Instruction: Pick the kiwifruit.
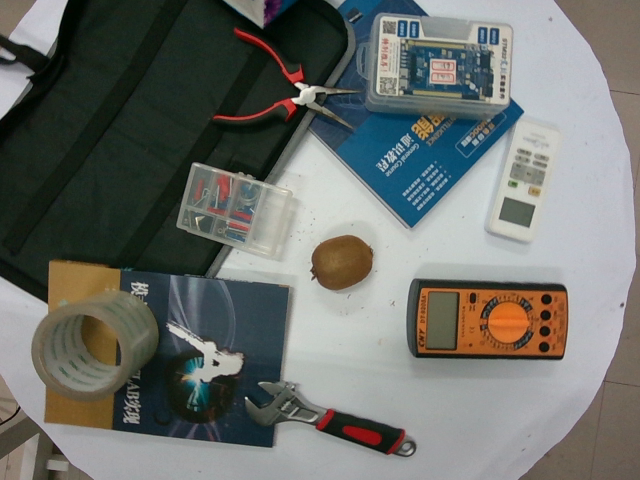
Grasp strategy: vertical